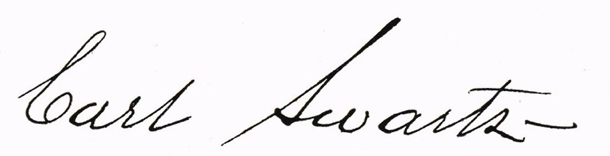
Signature of: carl swartz